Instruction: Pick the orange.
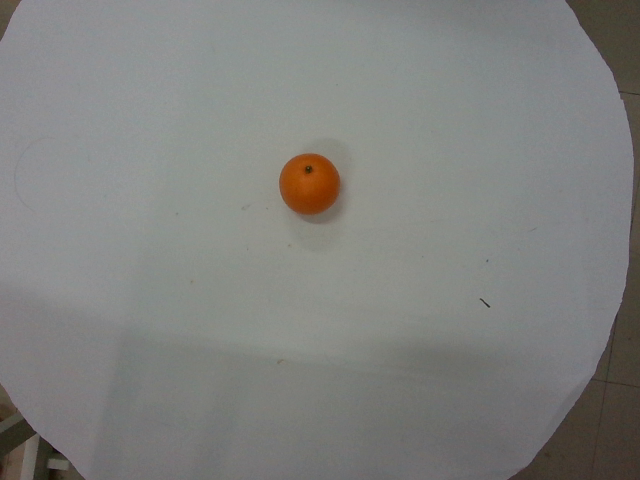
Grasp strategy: vertical